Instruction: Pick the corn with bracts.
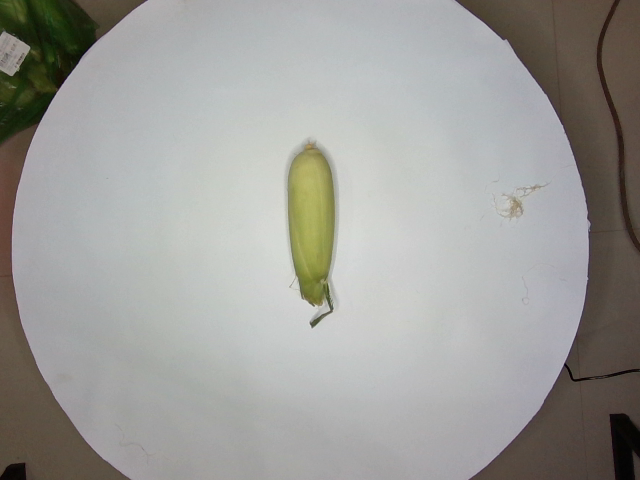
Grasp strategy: vertical